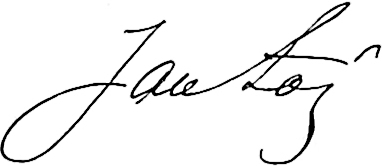
Signature of: jan łoś